Question: Explain the disease:
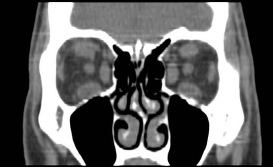
Answer: The disease is discussed as: Clinical: Proptosis secondary to swelling of extraocular muscles. A mild form is seen in young females and is associated with thyrotoxicosis.  A severe form is seen in middle-aged women and men with Graves disease, demonstrating severe proptosis and ophthalmoplegia.

Pathology:
Infiltration of muscles by lymphocytes, plasma cells, mast cells; deposition of mucopolysaccharides.

Imaging:
http://www.smw.ch/docs/PdfContent/smw-12741.pdf
CT and MR: Classically shows enlargement of extraocular muscles with sparing of tendinous attachments to the globe.  Classic patterns include involvement of the inferior rectus and medial rectus muscles, followed by the lateral and superior rectus.

http://bjr.birjournals.org/content/72/860/757.full.pdf

In 80% of patients, there is bilateral muscle involvement.  In 10%, involvement of one isolated muscle is seen.  There may be increased amount of retroglobar fat.  Enhanced images will show moderate to marked enhancement of muscle bodies.